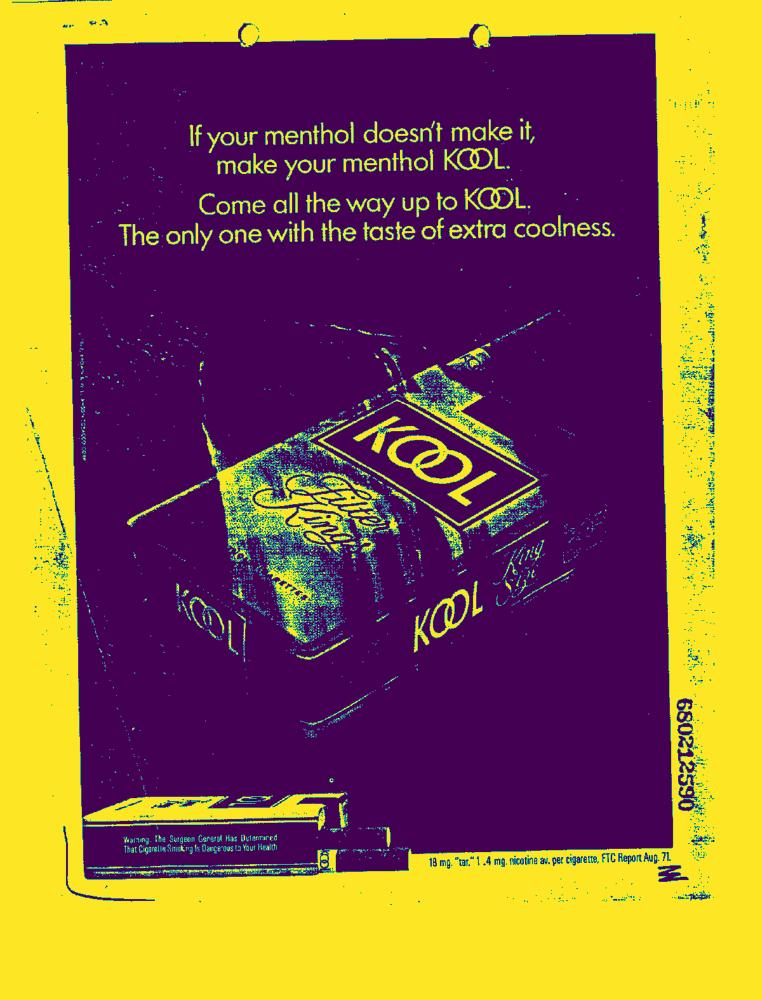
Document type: AD